Retrieve the amount in words, amount in figures, name of the payee, date on the cheque, and the bank name from the image.
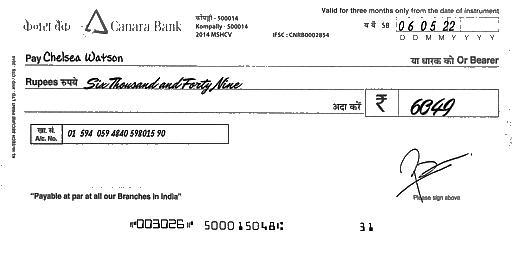
amt_in_words: Six Thousand and Forty Nine
amt_in_figures: 6049
payee_name: Chelsea Watson
bank_name: Canara Bank
cheque_date: 06/05/22